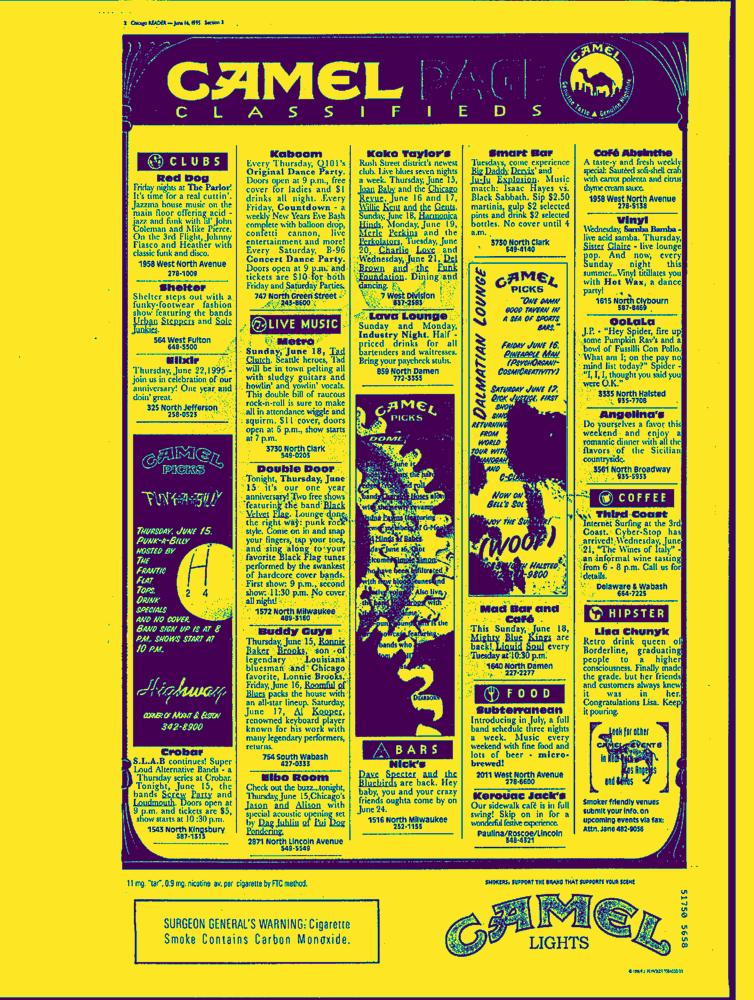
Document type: AD